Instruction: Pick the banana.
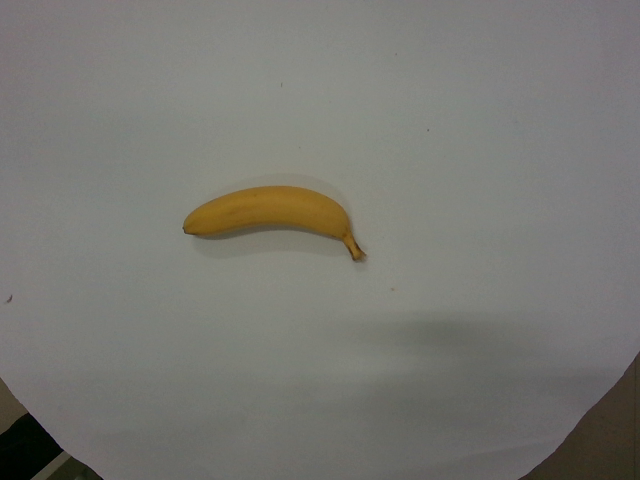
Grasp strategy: vertical